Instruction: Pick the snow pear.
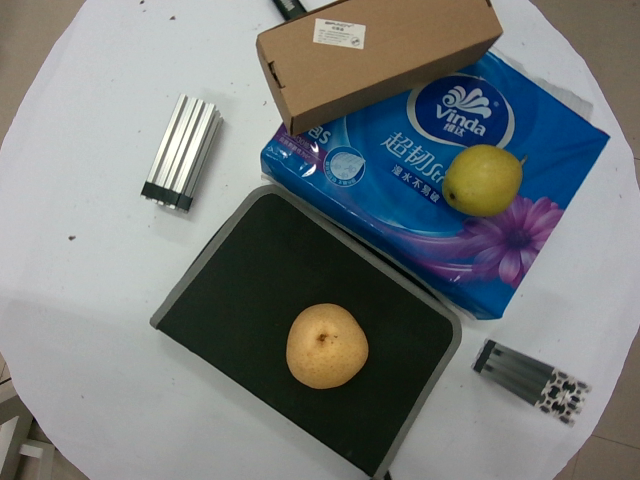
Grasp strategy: vertical